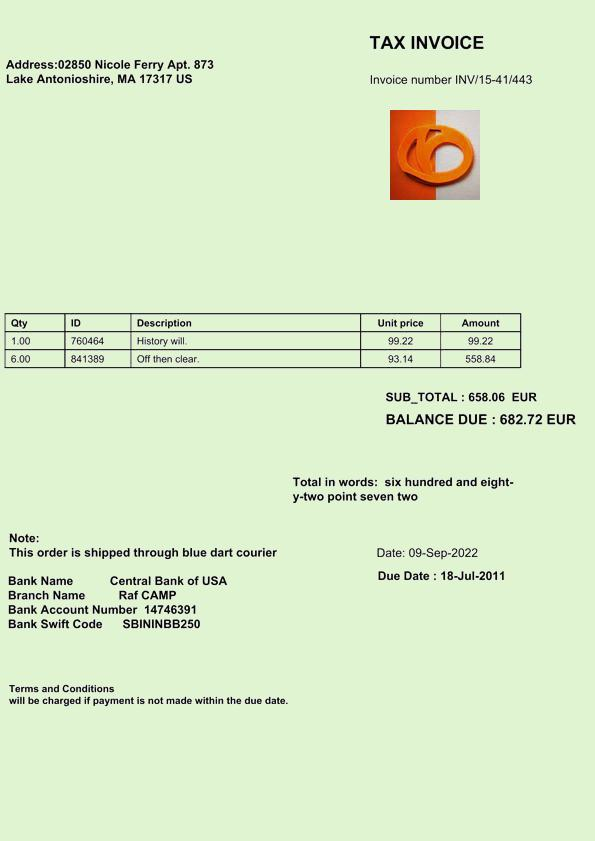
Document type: Invoice